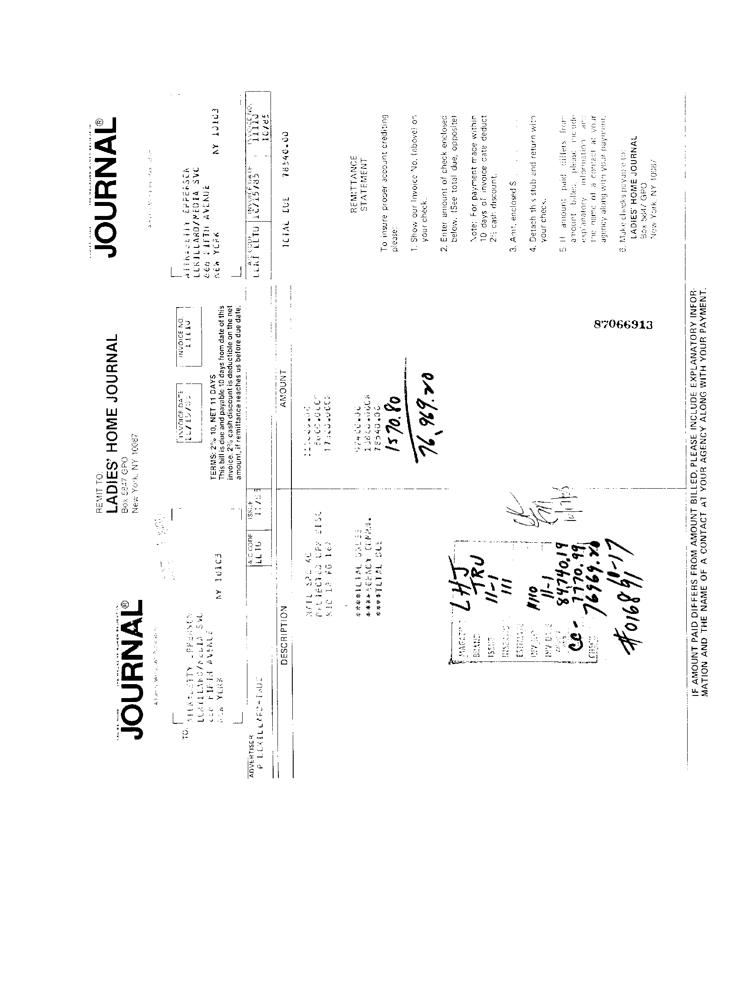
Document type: Invoice